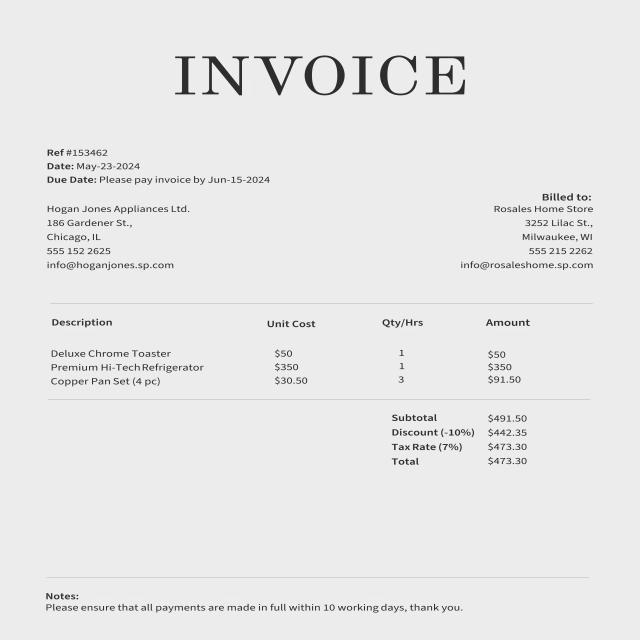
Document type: Invoice